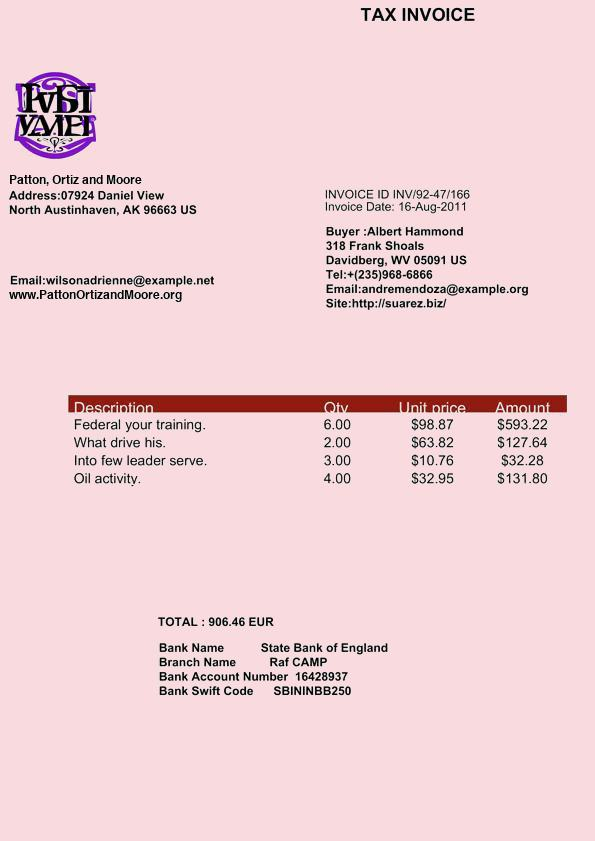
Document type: Invoice